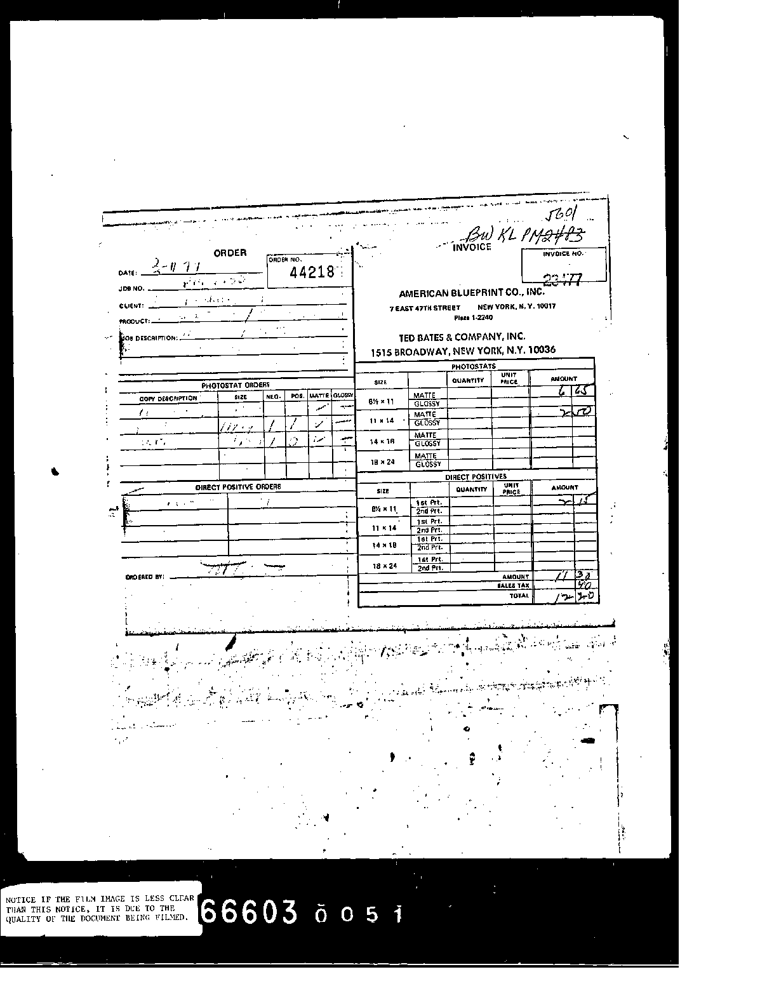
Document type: Invoice